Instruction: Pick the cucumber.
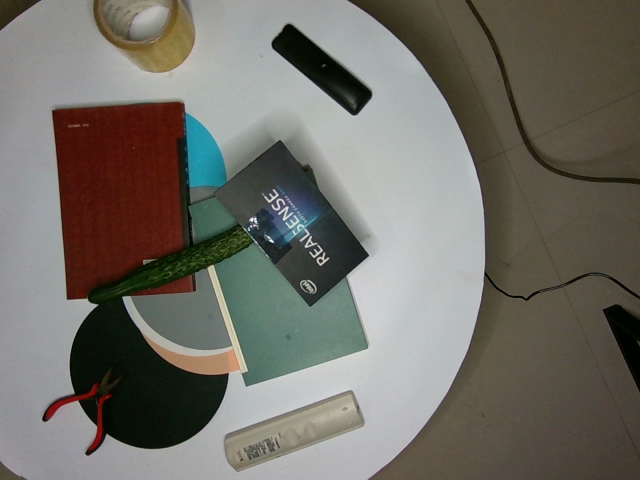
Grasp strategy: vertical